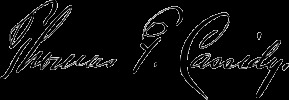
Signature of: thomas f cassidy